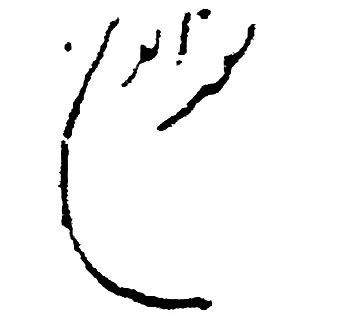
Signature of: hakeem noor ud din